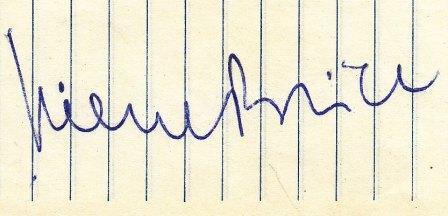
Signature of: pierre brice